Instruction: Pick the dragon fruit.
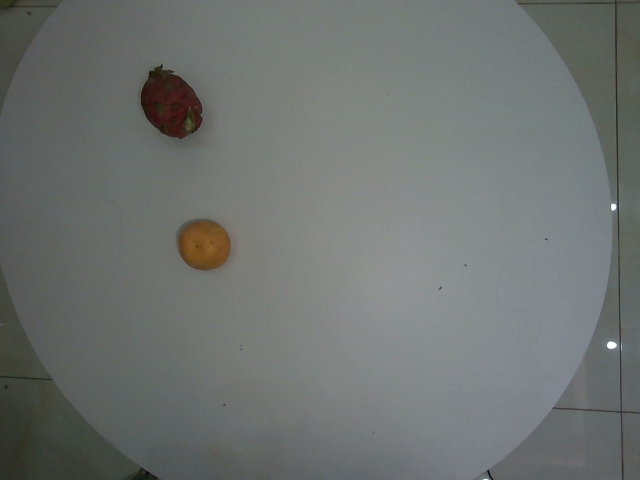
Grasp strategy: vertical